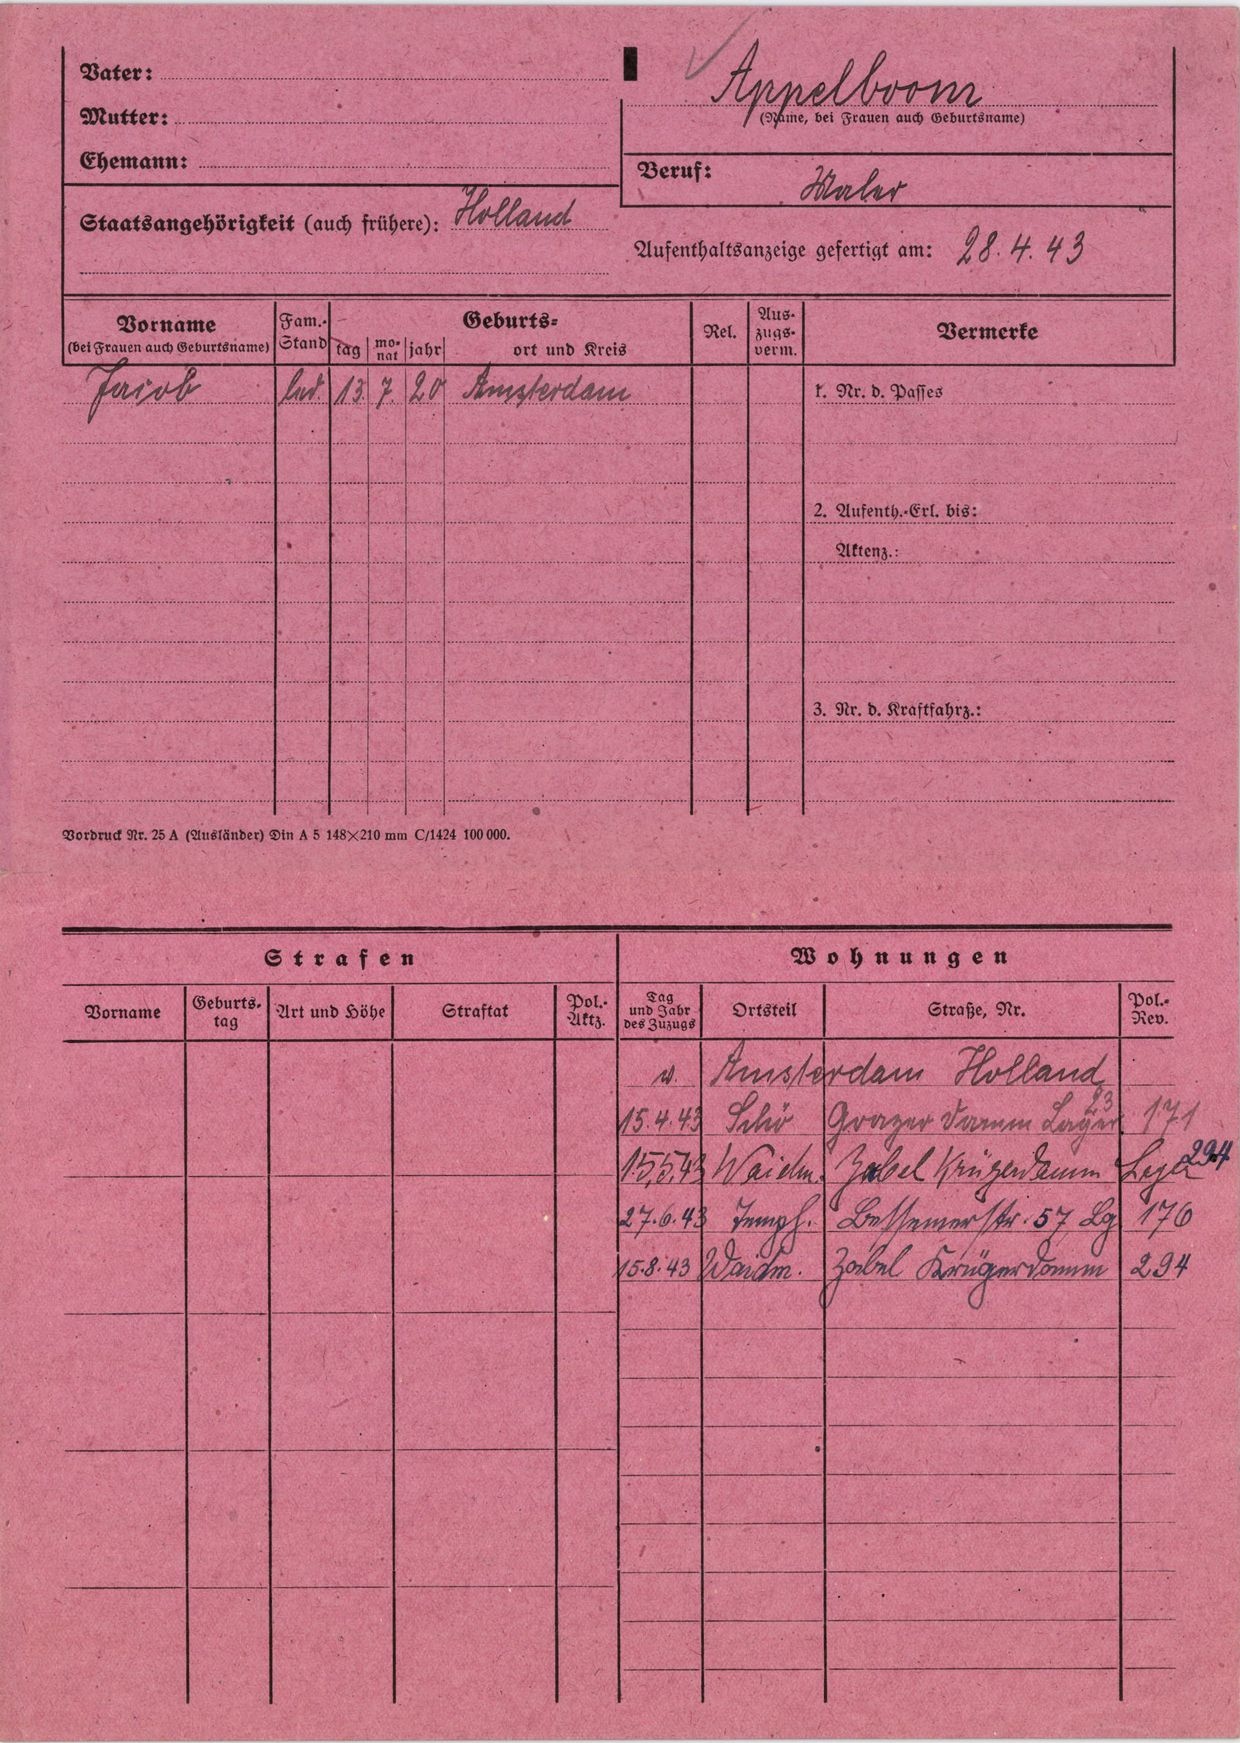
Appelboom